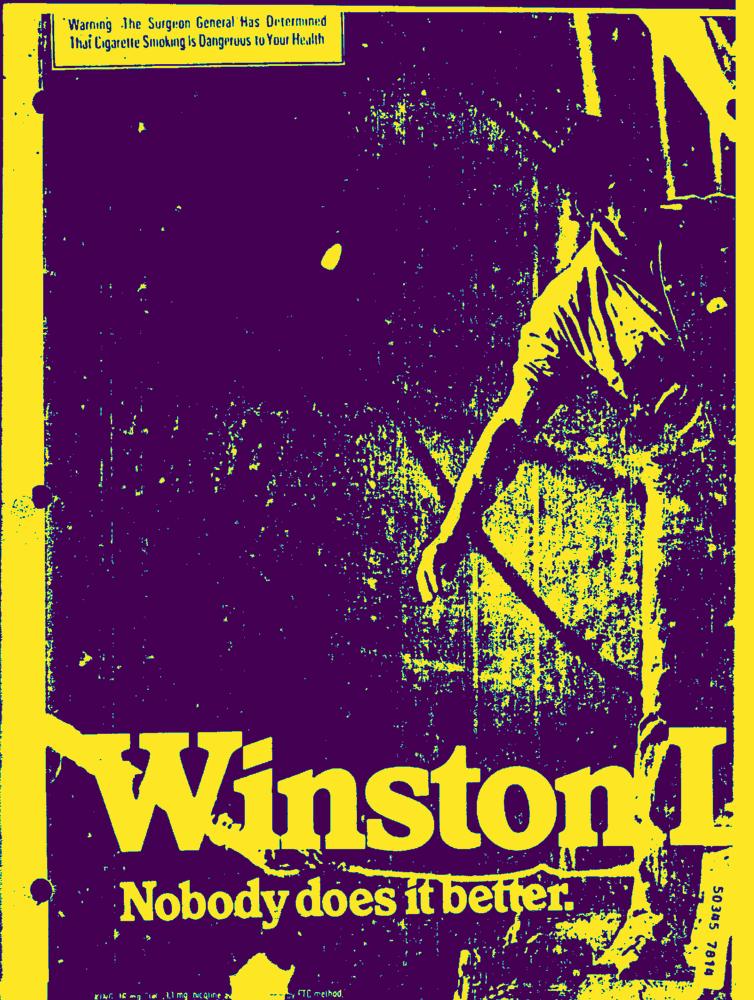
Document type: AD